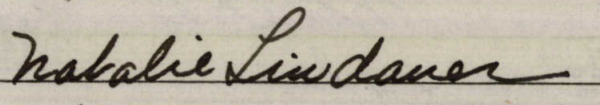
Signature of: natalie jean lindauer